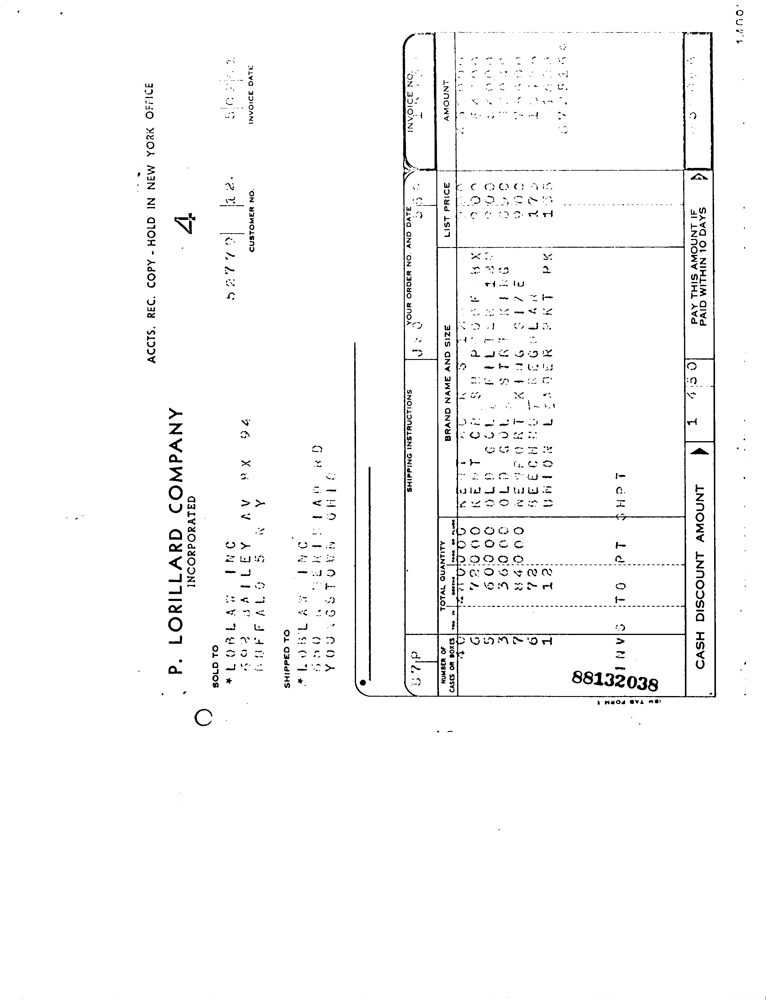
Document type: Invoice